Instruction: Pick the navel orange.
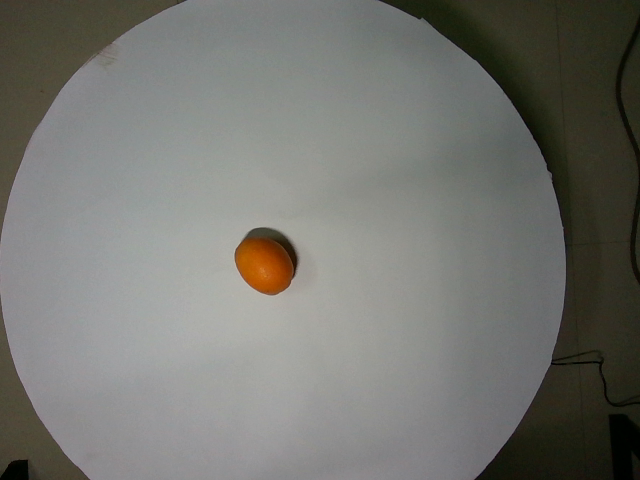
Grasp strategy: vertical